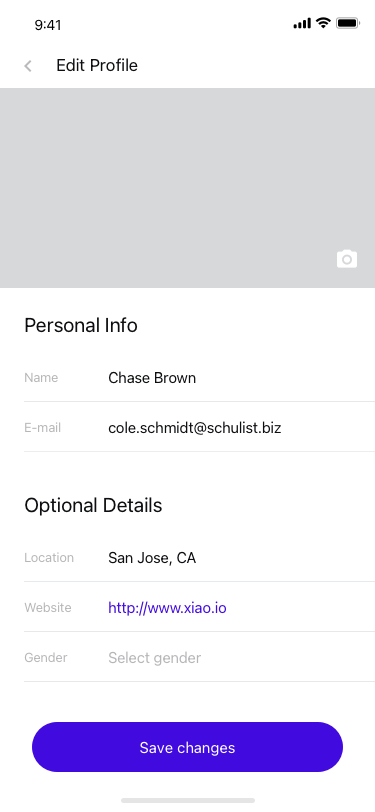
Text in this UI design:
Save changes
Personal Info
Chase Brown
cole.schmidt@schulist.biz
Name
E-mail
Optional Details
San Jose, CA
Select gender
http://www.xiao.io
Location
Website
Gender
Edit Profile